Question: What appears to be the issue?
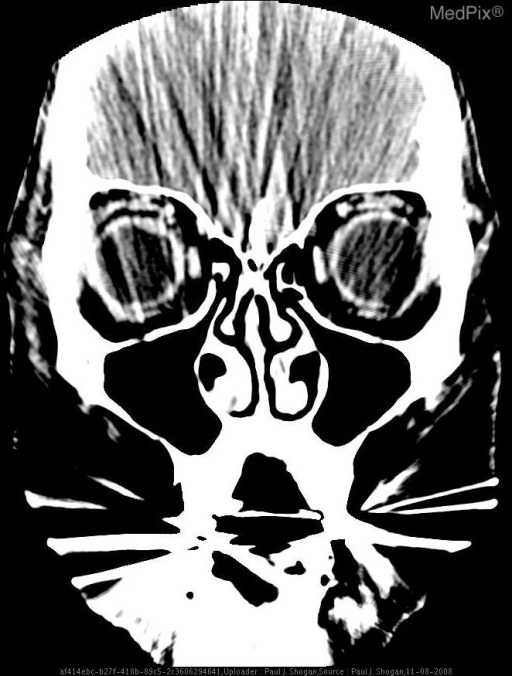
Answer: The findings suggest Contrast enhanced axial and coronal CT images reveal abnormal infiltration and thickening of the right preseptal soft tissues, extending into the right medial canthus. No postseptal extension is noted.  No peripheral enhancing fluid collections are seen.   Additionally, images demonstrate an enhancing lentiform mass along the superoposterior aspect of the right globe.. Despite the artifact from dental work, this contrast enhanced axial and coronal CT images shows abnormal infiltration and thickening of the right preseptal soft tissues, extending into the right medial canthus. No postseptal extension is noted.  No peripheral enhancing fluid collections are seen.. The patient might have a history of 58 yo woman with orbital cellulitis preceded by open lesion inferior to right eye..